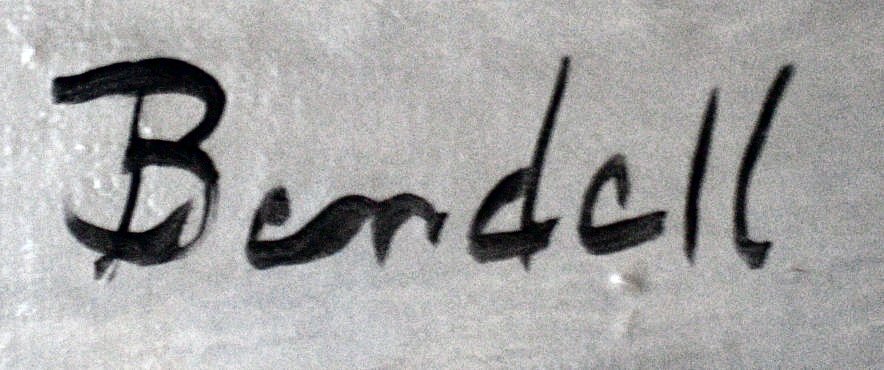
Signature of: marilyn bendell